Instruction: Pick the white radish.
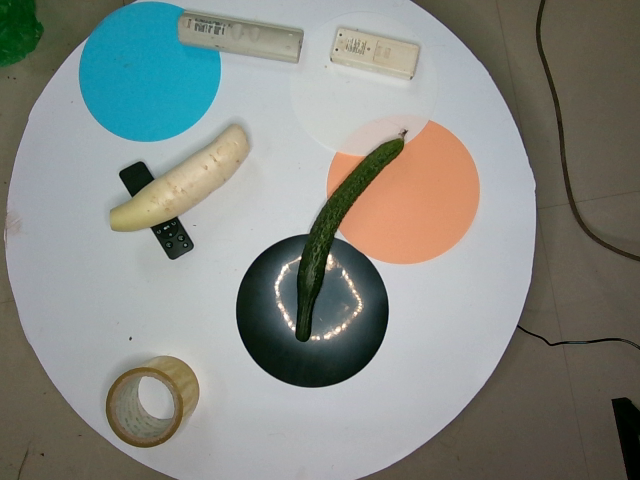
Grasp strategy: vertical